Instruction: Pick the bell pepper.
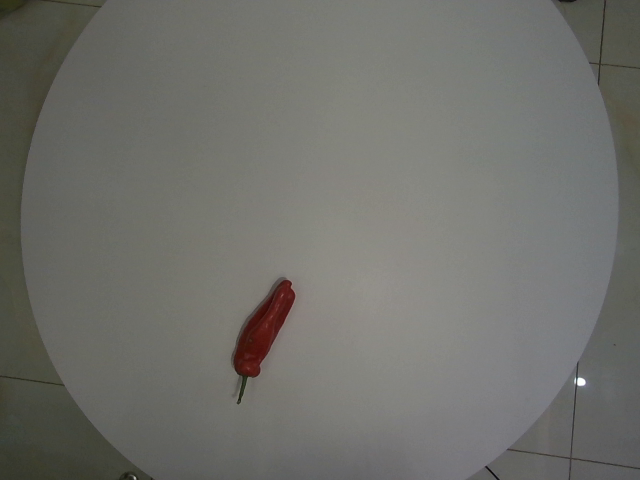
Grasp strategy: vertical